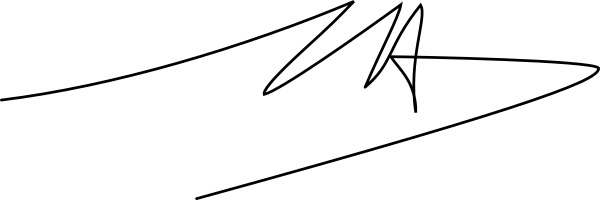
Signature of: luis alberto lacalle